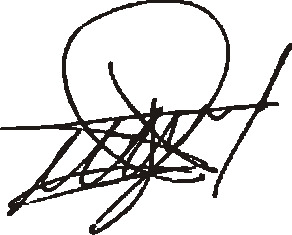
Signature of: ollanta humala